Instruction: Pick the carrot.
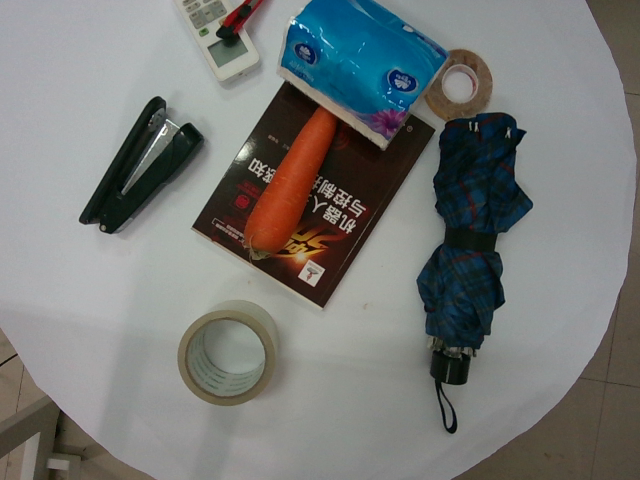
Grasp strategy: vertical